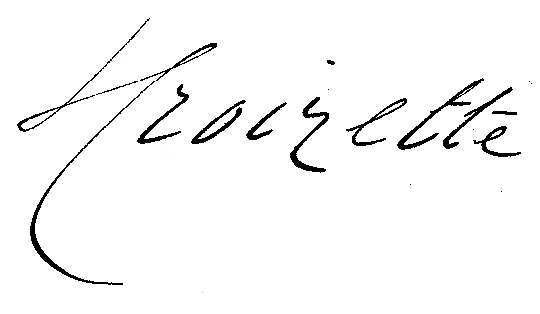
Signature of: sophie croizette